Question: Describe the condition in detail:
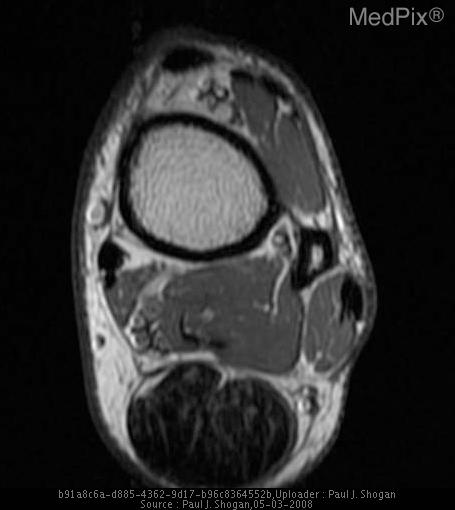
Answer: The disease is discussed as: Achilles’-Tendon Xanthoma in Familial Hypercholesterolemia

Discussion:

Achilles tendon xanthomas are painless nodular masses, occurring most frequently in the distal third of the tendon in a bilateral symmetric distribution, and are strongly associated with heterozygous familial hypercholesterolemia.  Interestingly, Achilles tendon xanthomas occur in less than 50% of patients with familial hypercholesterolemia, and may be imaged using US or MRI.  Other common locations of tendon xanthomas involve the finger extensors on the dorsal aspect of the hands, as well as the plantar fascia, and less commonly the extensor tendons of the toes.

On radiographs, xanthomas appear as soft-tissue masses without calcification.  Typical sonographic findings include an AP thickness greater than 7 mm in men, and 6 mm in women, as well as the presence of single or multiple hypoechoic foci, which alter the normal appearance of the tendon.

MRI also demonstrates thickening of the AP diameter, and a speckled appearance to the tendon on both the axial and sagittal views may be noted, but this is not always visualized.  The infiltration of tendon by histiocytes, is responsible for this pattern.  Additionally, the normal concave or flat anterior surface of the Achilles tendon becomes convex in appearance.  MRI is useful in excluding other causes of focal masses in the Achilles tendon such as tendinopathy, tear, infection, gout, or neoplasm.

Tendon xanthomas can decrease in size with appropriate treatment of the serum cholesterol levels.